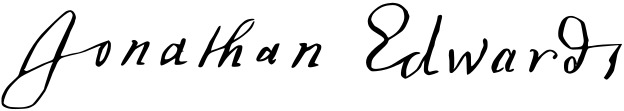
Signature of: jonathan edwards